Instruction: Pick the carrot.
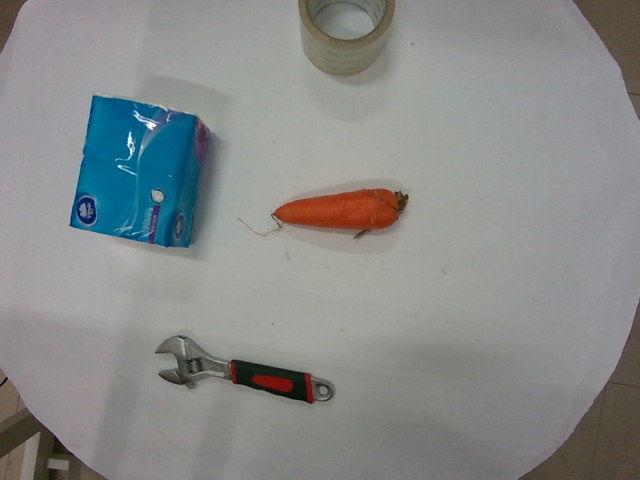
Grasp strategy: vertical